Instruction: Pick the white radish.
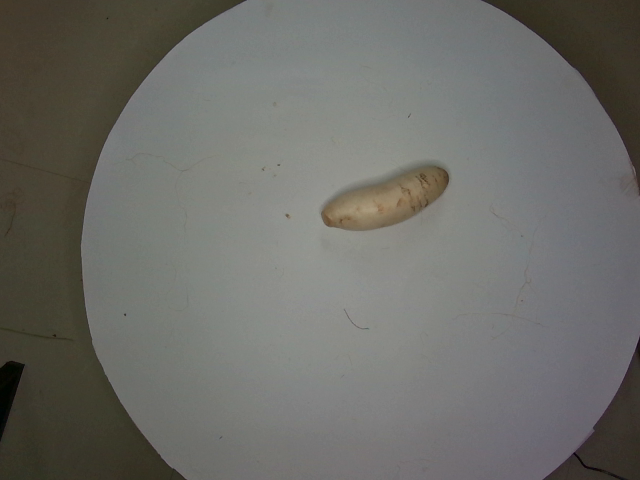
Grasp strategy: vertical